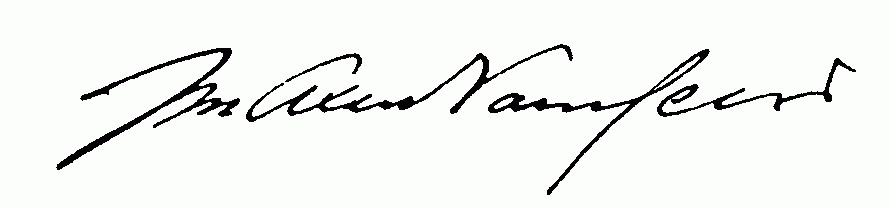
Signature of: john axel nannfeldt